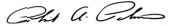
Signature of: phil palmesano